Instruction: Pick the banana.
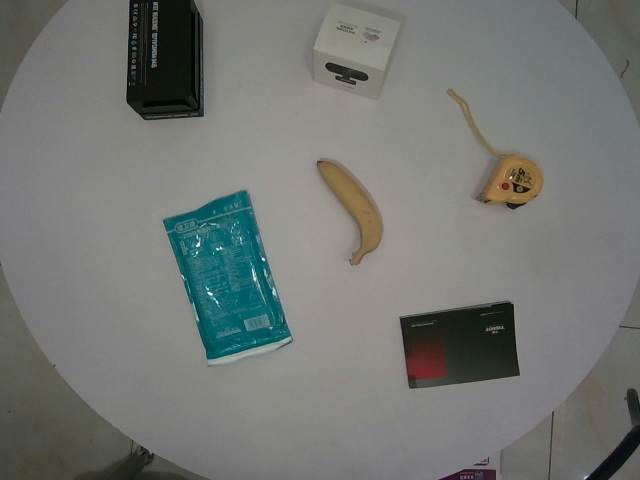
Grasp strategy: vertical